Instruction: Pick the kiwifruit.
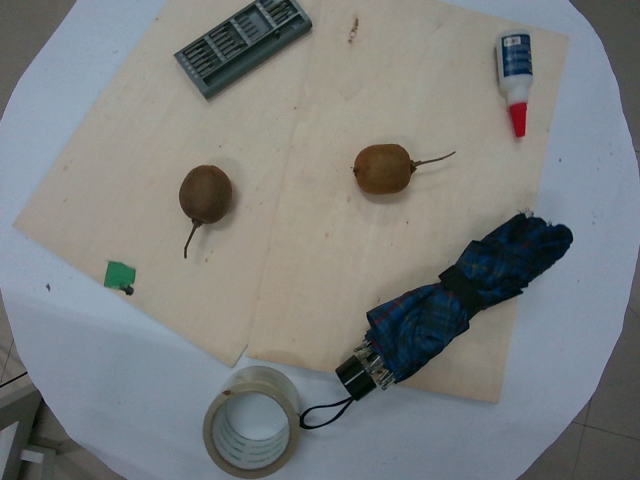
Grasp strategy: vertical